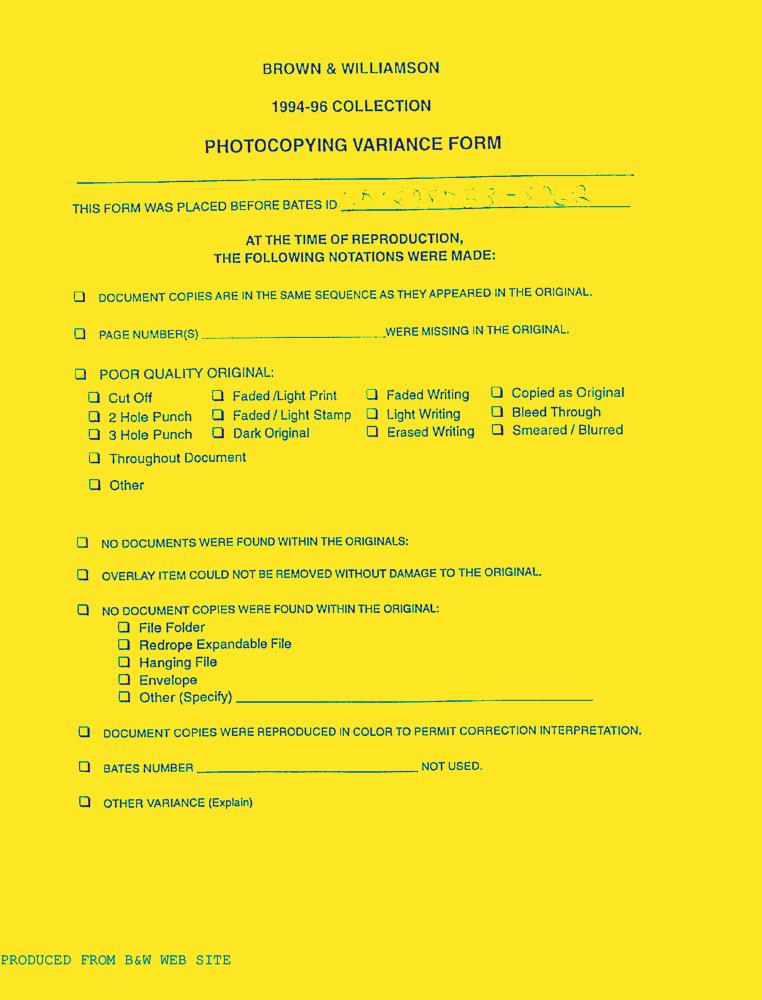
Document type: Letter-Doc